Question: What is the filing due date as per the document?
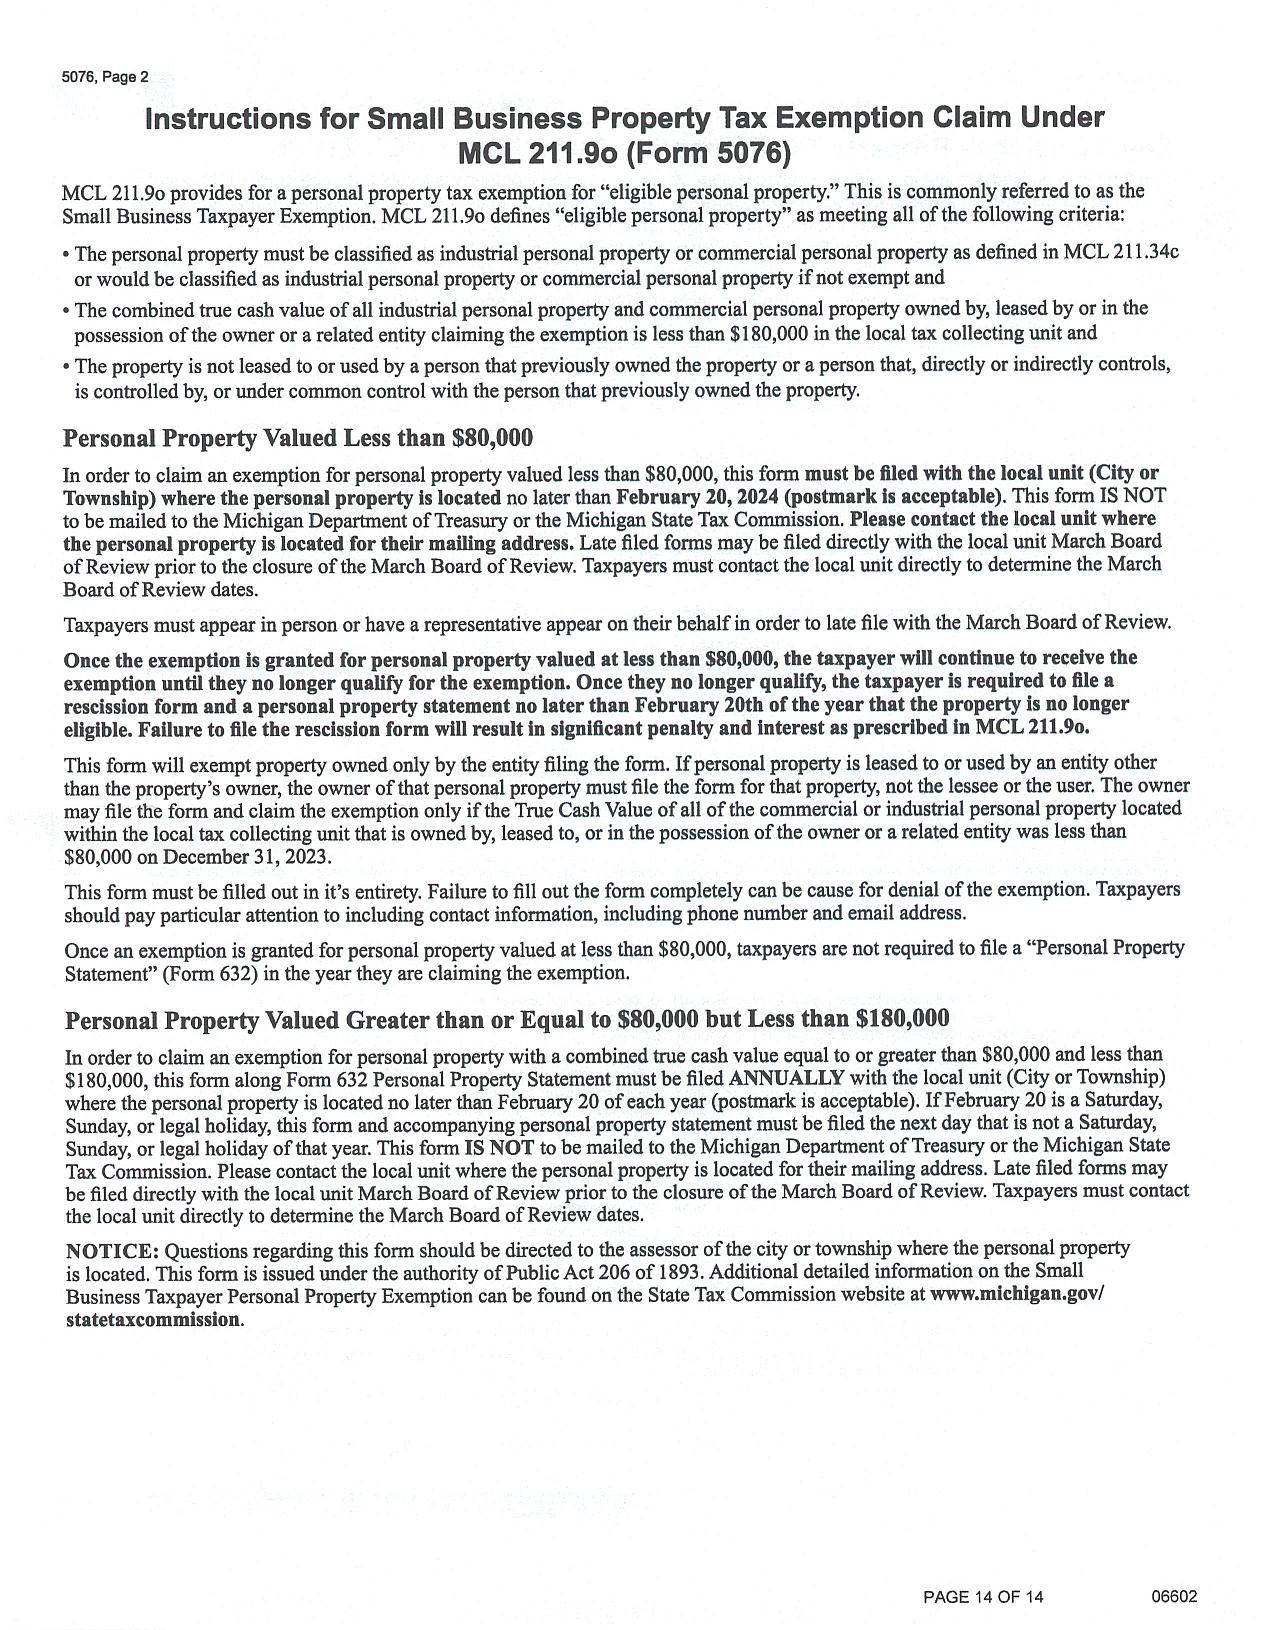
Answer: "20-Feb-24"